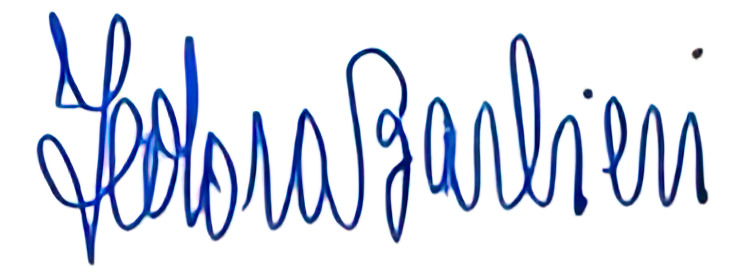
Signature of: fedora barbieri